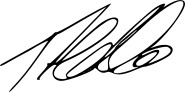
Signature of: tim hollo